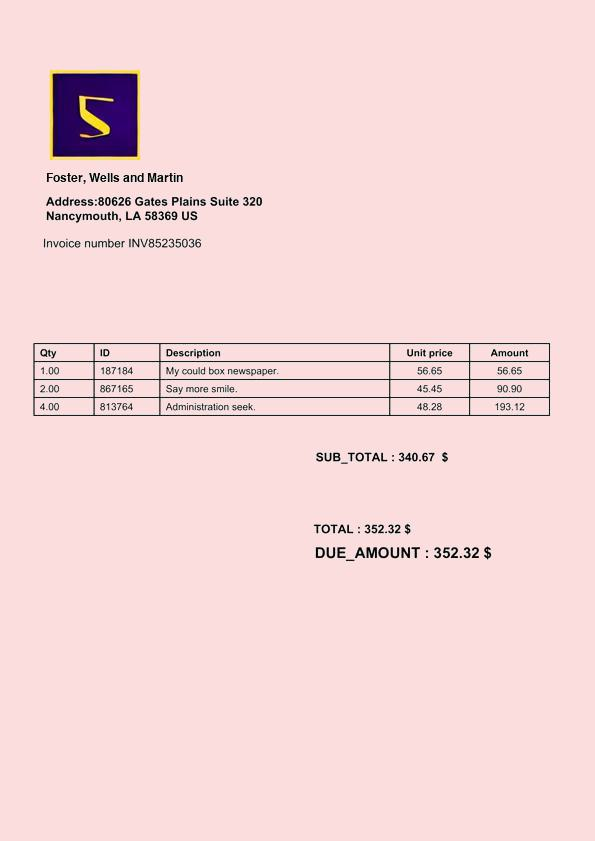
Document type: Invoice